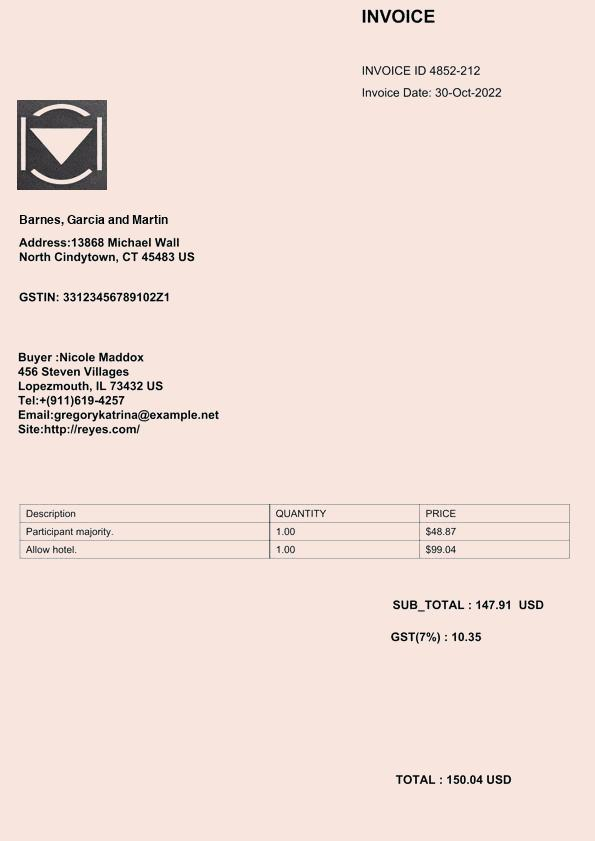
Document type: Invoice